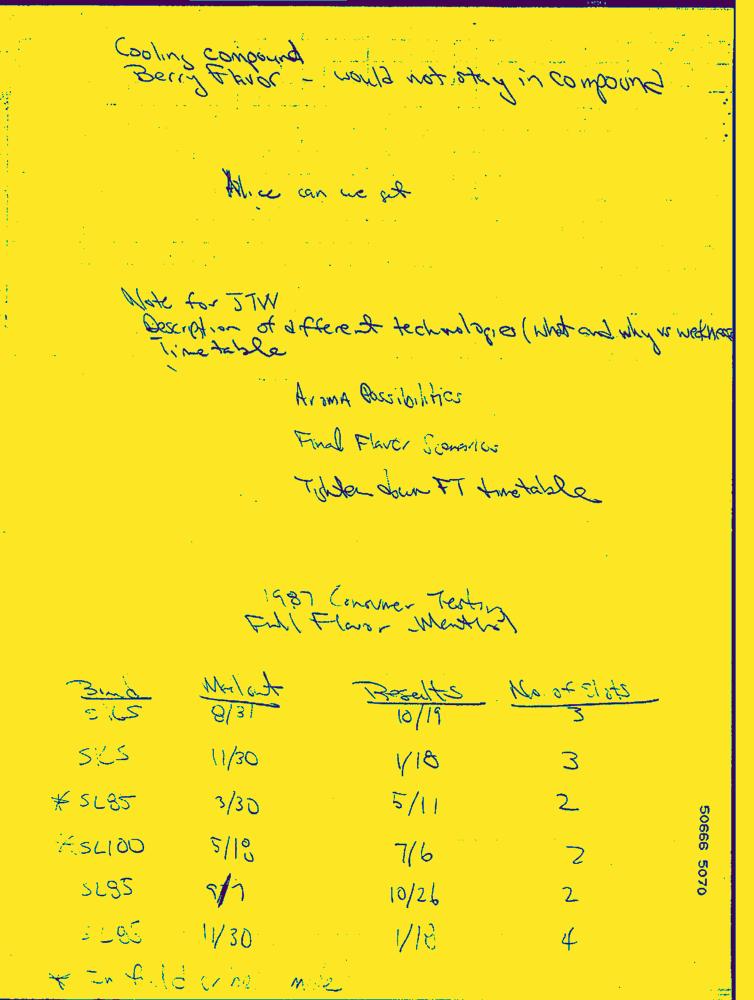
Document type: Hand-Written